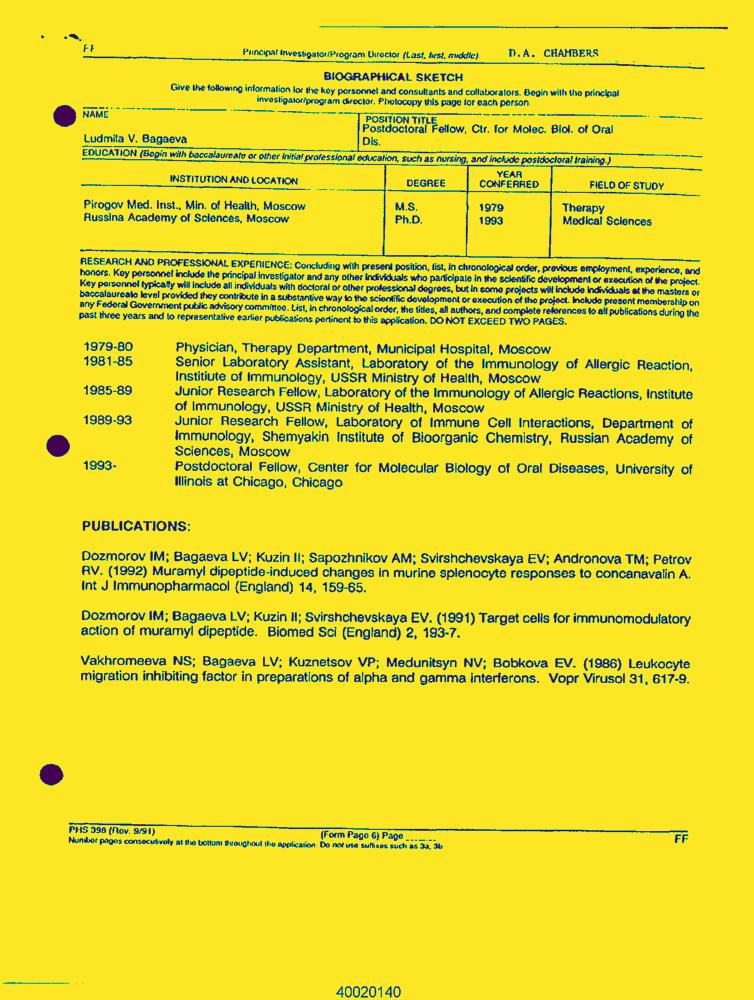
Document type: Resume-Doc